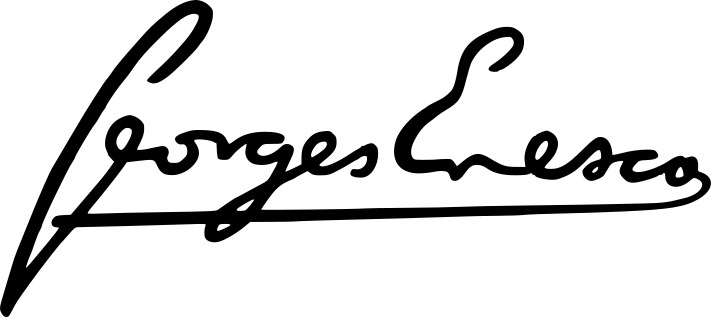
Signature of: george enesco